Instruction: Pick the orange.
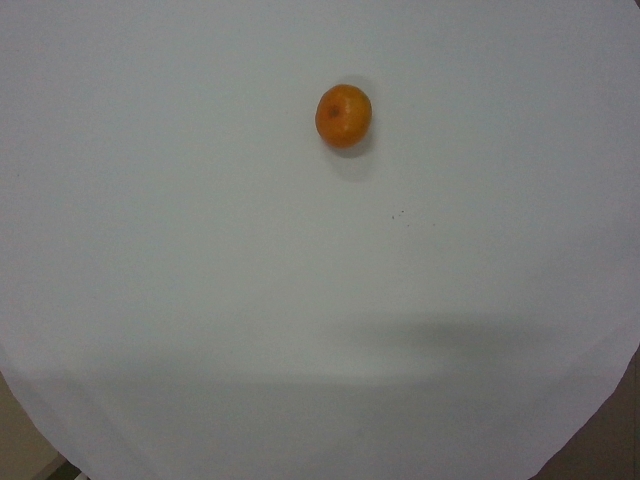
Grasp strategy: vertical